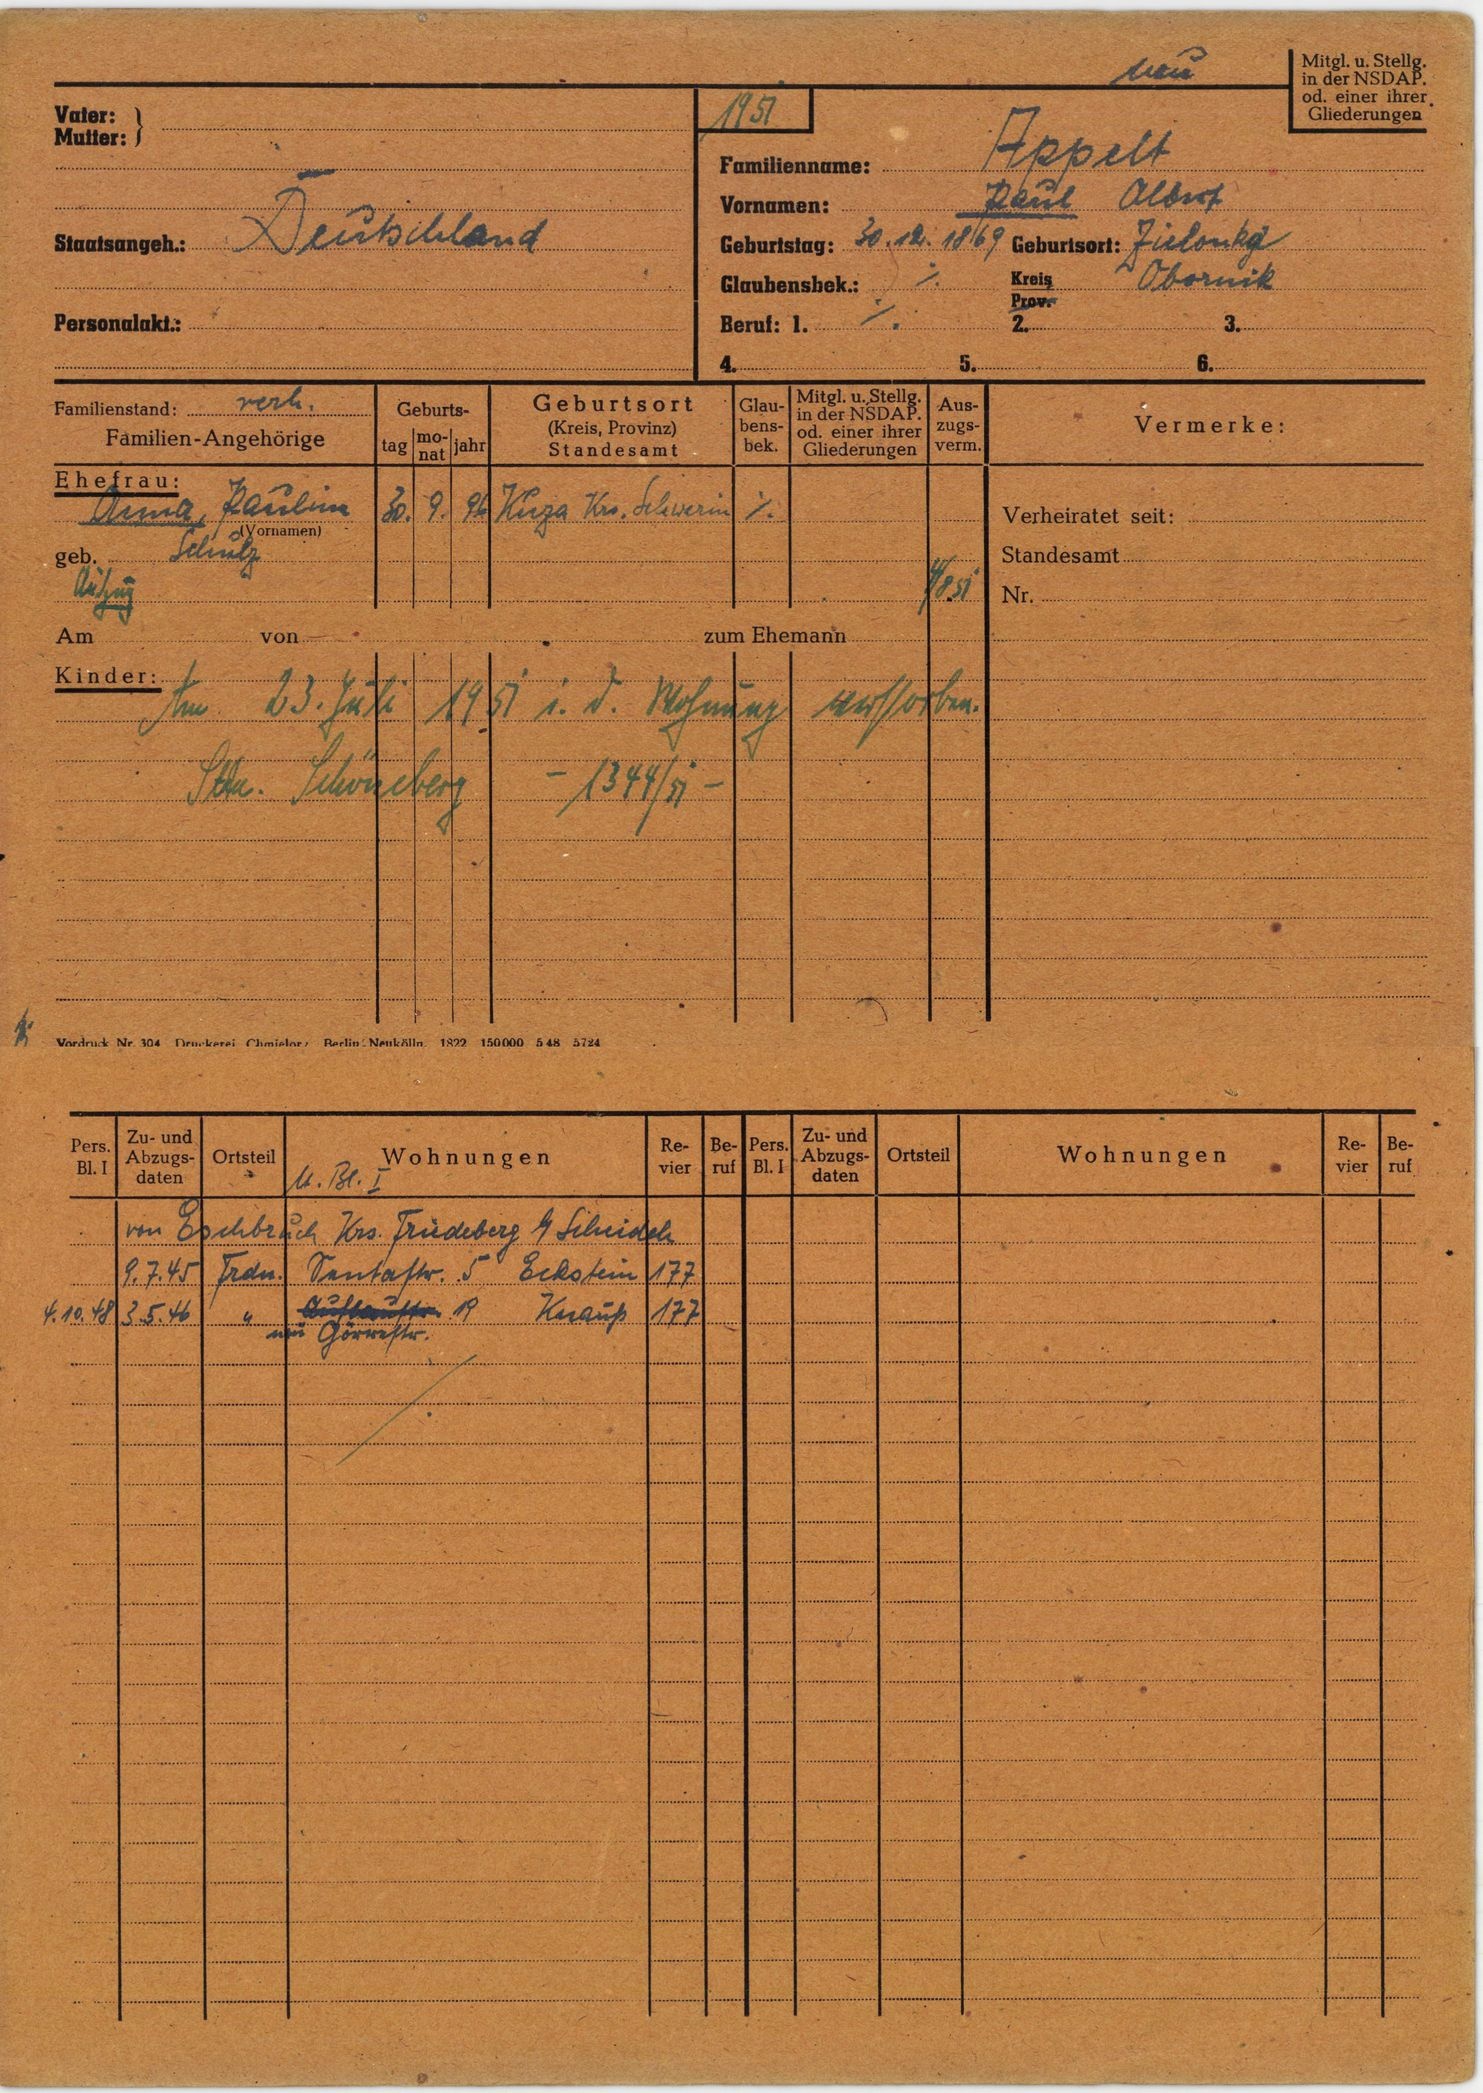
Appelt